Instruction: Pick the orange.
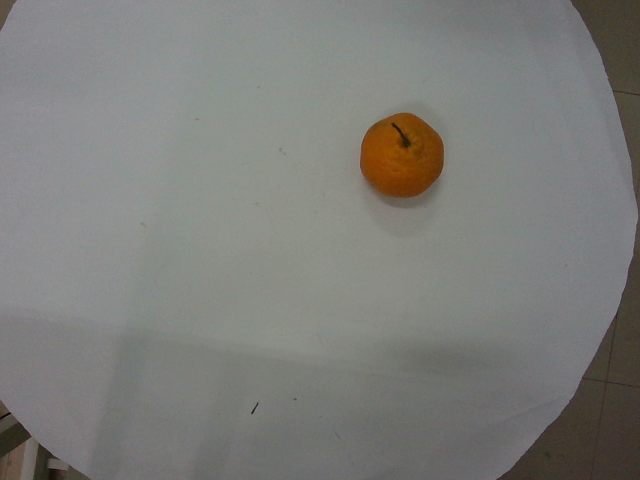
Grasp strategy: vertical